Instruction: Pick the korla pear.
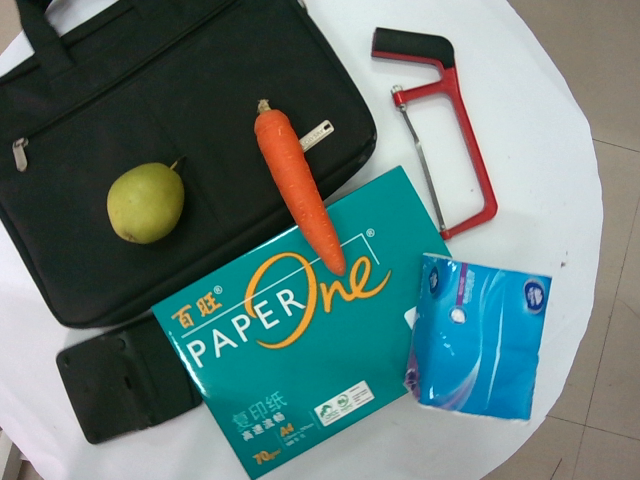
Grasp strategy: vertical